Patient: Female, age 26
A 26-year-old female was referred to our hospital in June 2014 with a complaint of dull pain in the right knee for six months. Physical examination showed tenderness in the proximal right tibia. Radiography and computed tomography (CT) revealed eccentric, well-defined osteolytic destruction in the proximal metaphysis of the right tibia, suggesting the imaging diagnosis of GCTB (Campanacci grade II) (Figure 1A-D). Chest CT scan (Figure 2A) and single-photon emission CT (Figure 1E) did not reveal any metastatic lesions.An open biopsy from a lateral incision was performed thereafter, and pathological results showed multinucleated osteoclast giant cells with a large number of nuclei scattered among mononuclear tumor cells, which confirmed the diagnosis of a benign GCTB (Figure 3A). Subsequently, the patient underwent intralesional curettage following the biopsy tract. Utilizing high-speed drilling and ethyl alcohol, 1 cm of spongy bone and 1 mm of cortical bone were removed. The remaining cavity was then packed with cement (Figure 4A and B). After the procedures, immobilization was recommended to prevent pathological fracture. However, nine months later, a palpable mass was detected in the right popliteal fossa. Radiography, CT, and magnetic resonance imaging revealed local cortical bone destruction with soft tissue extension (Figure 4C-F) which indicated Campanacci grade III. Chest CT showed no evidence of metastases. Because of the extensive recurrence and stage III rating, the patient underwent wide resection of the lesion with prosthetic reconstruction. Postoperative pathologic features and presence of multinucleated giant cells were detected by immunohistochemical (IHC) staining with a monoclonal antibody against CD68 (PG-M1) and were similar to that of the pre-surgical specimens, revealing the recurrence of GCTB without malignant transformation (Figure 3B and C). The IHC staining also identified tumor cells positive for VEGFR-2 (Figure 3D). The patient was regularly followed-up every three months in our orthopedic clinic.
Two years after the latest surgery, the patient presented to our clinic with a complaint of hemoptysis. The lung CT scans were evaluated by experienced musculoskeletal surgeons and radiologists who verified more than 100 pulmonary nodules in both lungs (Figure 2B). Although biopsy of the lung mass was not performed owing to the refusal of the patient, the imaging diagnosis of metastatic GCTB was considered based on the presence of multiple lesions. Meanwhile, lung cancer was excluded because the level of serum cytokeratin fragment antigen 21-1, a sensitive tumor marker of lung cancer, was negative.
Since both biopsy and resection are traumatic operations with risks and complications, and the multiple metastases could not be completely removed by surgery or benefit from it. On the other hand, our patient could not tolerate chemotherapy because of an Eastern Cooperative Oncology Group performance status score of 3. Therefore, the patient chose subcutaneous denosumab administration, which was initiated at a dose of 120 mg every 28 days, with additional doses on days 8 and 15 of the first month. The patient was also supplemented with calcium and vitamin D. However, after four months of denosumab therapy, the symptoms of hemoptysis became more severe. The lung CT scan showed the metastatic nodules had increased in size and number, indicating progression of disease (Figure 2C). After multiple interdisciplinary team discussions, and in view of the high-level VEGFR-2 expression and rapidly progression, the patient was tentatively administered the TKI apatinib in combination with denosumab treatment. Denosumab was injected every month with a dose of 120 mg and apatinib was administered with an oral dosage of 500 mg daily. After three months of denosumab and apatinib treatment, the patient showed noticeable improvement of hemoptysis and visibly reduced tumor size (Figure 2D).
At a follow-up of 42 months, chest CT images showed a significant size reduction in the lung nodules. The largest one had greatly decreased in size from 12.2x8.5 cm to 3.5x1.5 cm (Figure 2E and F), and the tumor volume shrinkage rate was 95%. Moreover, the number of metastatic nodules decreased to less than 30. After initiation of apatinib therapy, a few drug-related toxicity reactions were noted, including hand-foot skin syndrome, gastrointestinal discomfort, and hypopigmentation of the hair. All adverse reactions were mild (grade 1 or 2) according to the Common Terminology Criteria for Adverse Events and were easily controlled by symptomatic treatments. The efficacy was evaluated as a significant partial response (PR) to denosumab and apatinib treatment by the Response Evaluation Criteria for Solid Tumors 1.1. The patient is under stable condition at the time of this writing.
Keywords: vegfr-2, apatinib, denosumab, giant cell tumor of bone, pulmonary metastasis
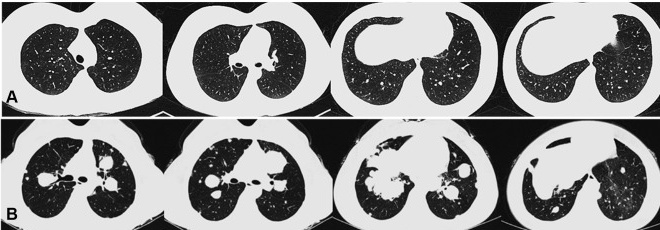
Image caption: CT of the chest. (B) Multiple pulmonary metastases were found and denosumab initiated.